Question: What is the appraised value of the property as recorded in the document?
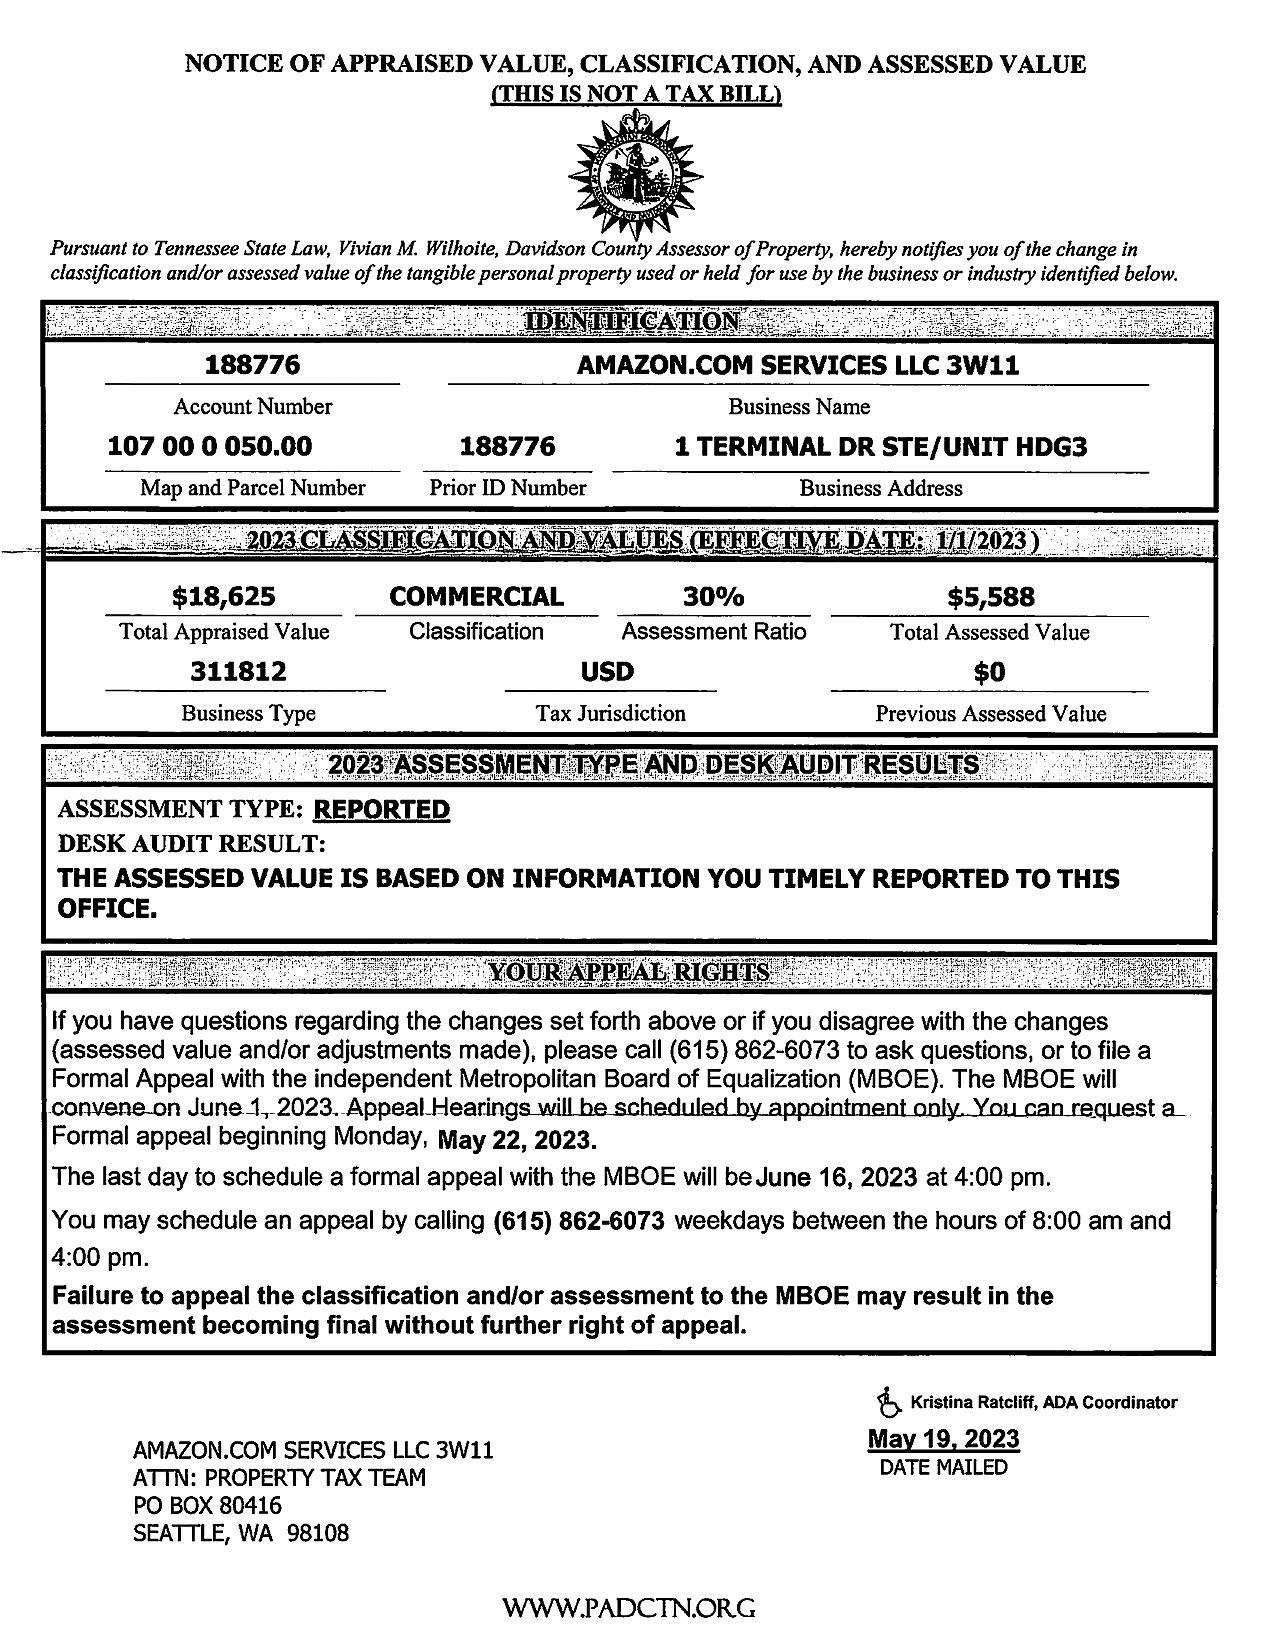
Answer: "$18,625 "